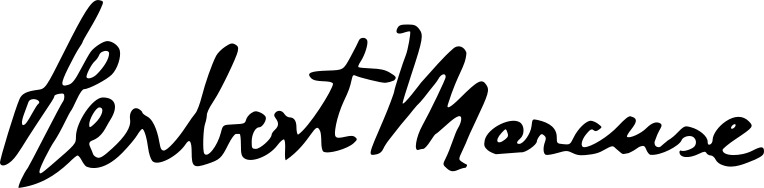
Signature of: herbert marcuse